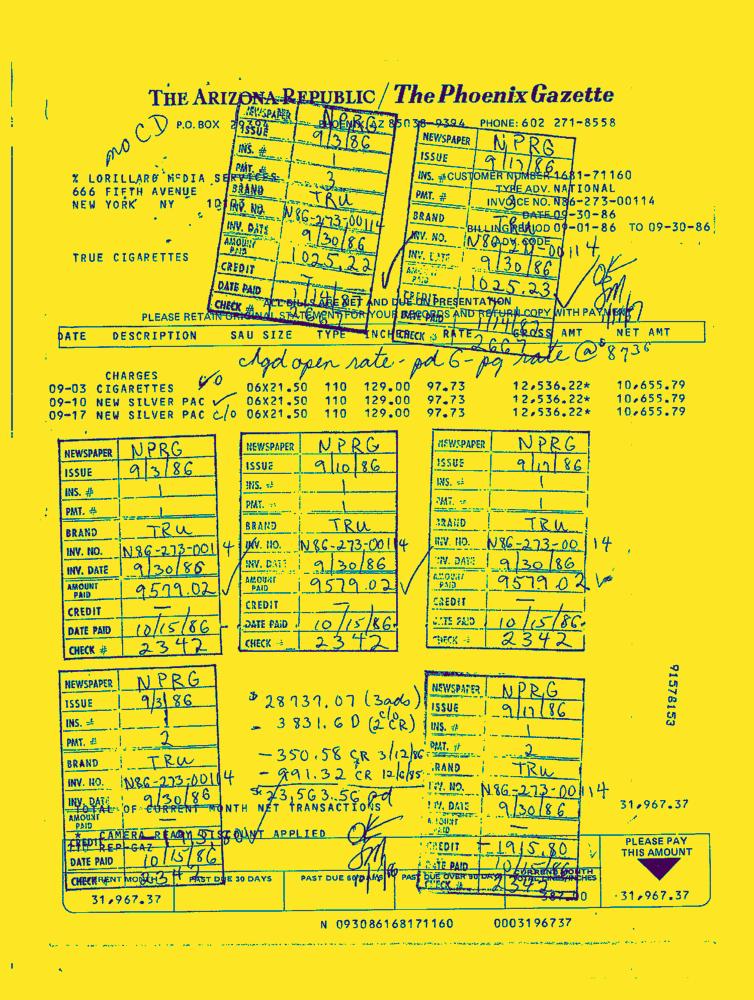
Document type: Invoice-Doc